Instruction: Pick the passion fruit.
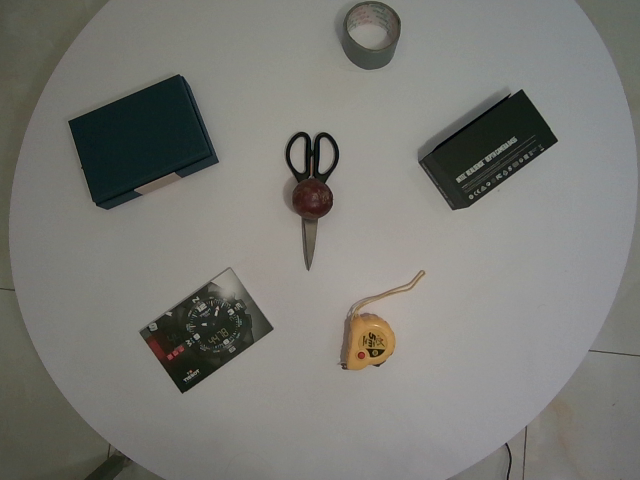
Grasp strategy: vertical